Patient: Male, age 52
A 52-year-old man from Western Province, Saudi Arabia was referred for a possible right-hand palm tumor. He had a history of uncontrolled diabetes mellitus and a 5-year history of a recurrent painless mass involving his right middle finger, extending proximally to the palm, progressing in size over 6 months prior to presentation. The mass started as a tiny painless nodule that subsequently enlarged, thereby restricting hand motion. A trial surgical excision 2 years prior to presentation was successful in removing the mass, which did not recur for almost a year. However, the mass subsequently enlarged and began producing a whitish discharge.
Multiple sinuses were noted (Fig. 2A). Initial laboratory examinations, including a CBC and chemistry panel, revealed normal results. HIV test results were negative.
Plain radiography and magnetic resonance imaging (MRI) of the right hand showed multi-lobulated enhancing soft tissue conglomerated masses at the base of the middle finger, extending along its volar proximal aspect, circumferentially surrounding the finger and its tendons. No signs of tenosynovitis or osteomyelitis were observed (Fig. 2B).
The patient underwent an incisional biopsy and mass debridement. Tissue Gram staining and culture showed negative findings. AFB smear and polymerase chain reaction (PCR) findings were also negative for tuberculosis. Macroscopic examination of the sample revealed a mass approximately 2.0 x 1.5 cm in size and pinkish tan in color. Microscopic examination revealed skin with underlying tissue showing heavy infiltration by actinomycetes (positive results for the gomori methanamine silver [GMS] and periodic acid-Schiff [PAS] tests) that caused a severe inflammatory reaction and tissue destruction (Fig. 3C and D).
The patient was treated with oral amoxicillin/clavulanic acid (1 g) every 12 h and then discharged home. During the follow-up 2 months later, a whitish discharge was observed. He was referred for further debridement. After six months of treatment, he showed marked improvement.
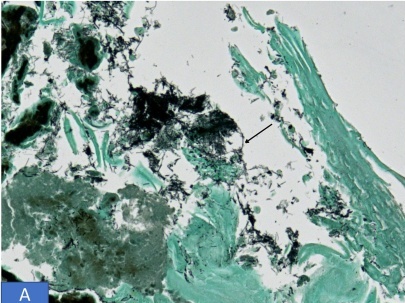